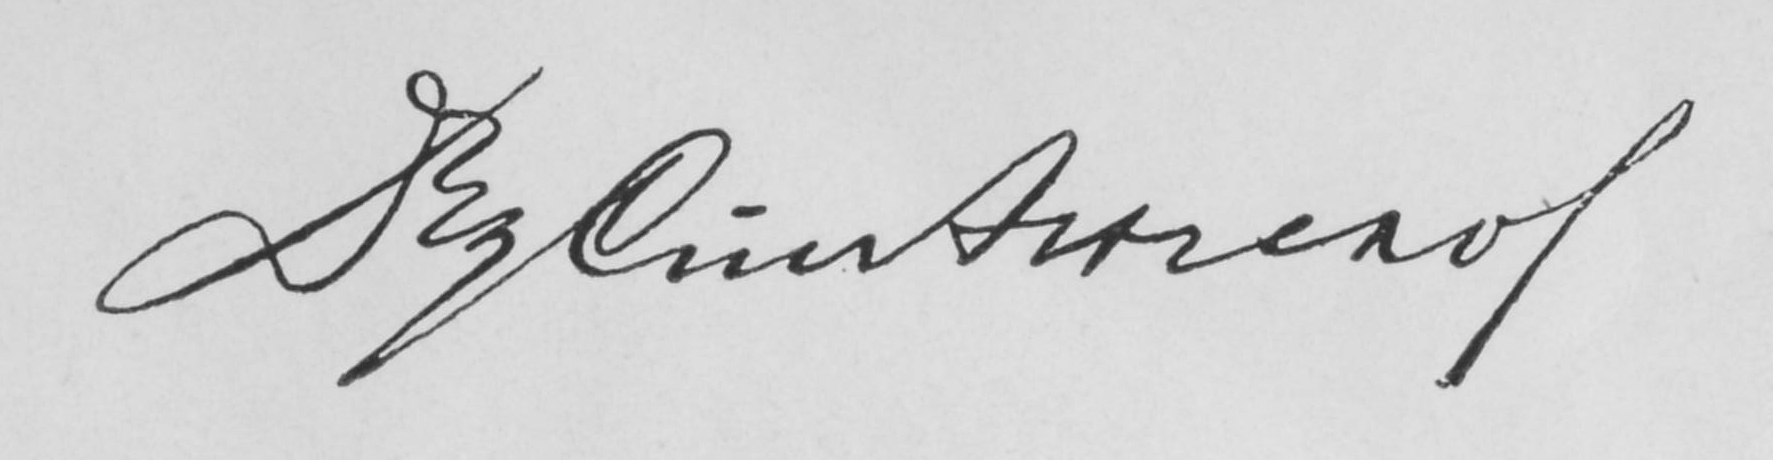
Signature of: stephan angeloff